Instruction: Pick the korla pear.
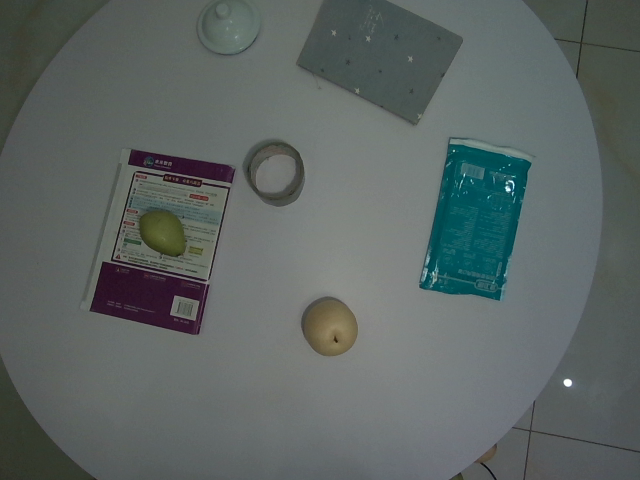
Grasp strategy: vertical